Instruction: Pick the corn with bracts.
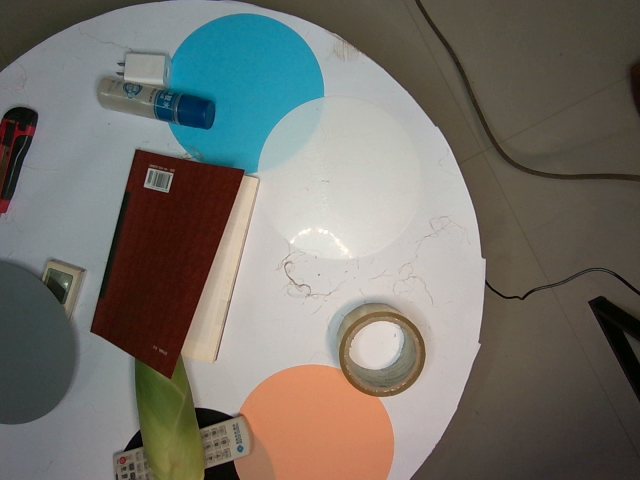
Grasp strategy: vertical